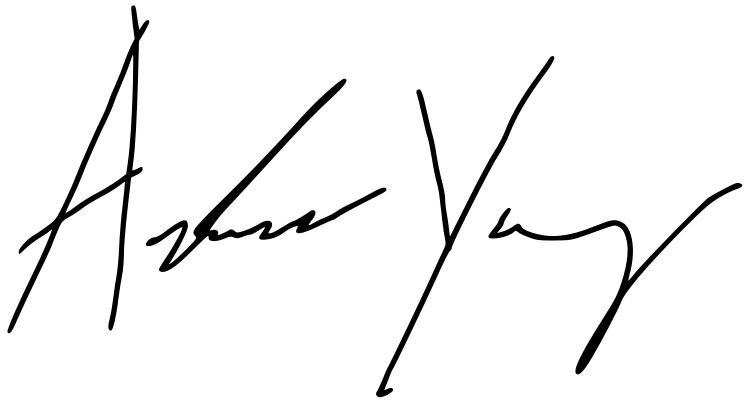
Signature of: andrew yang